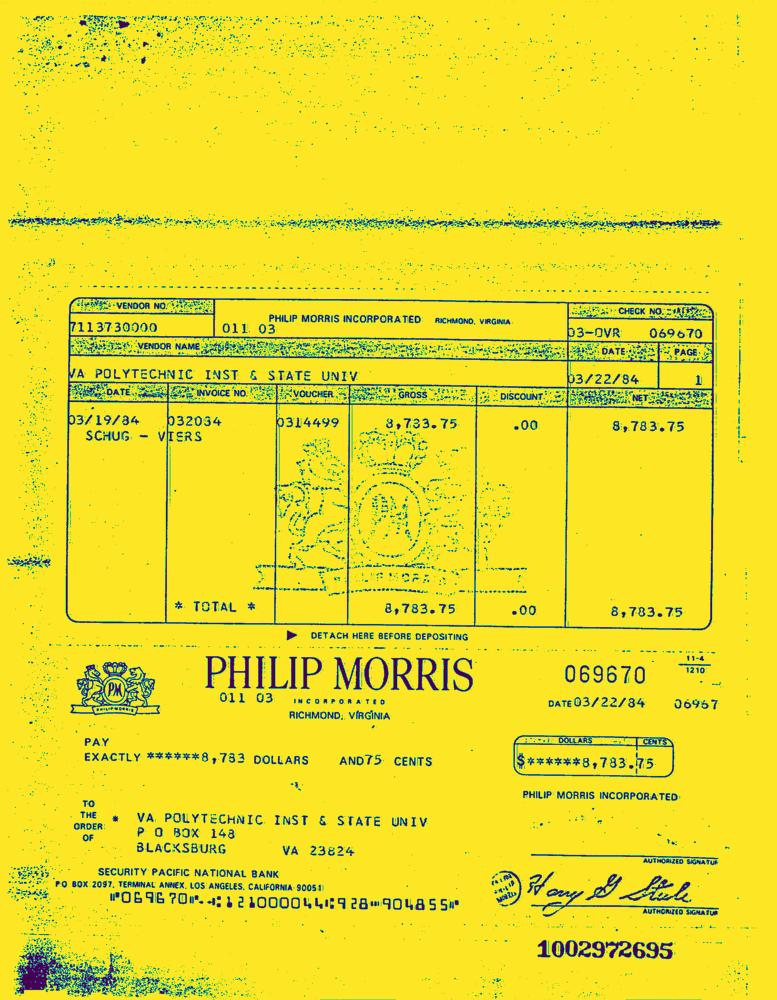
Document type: Invoice-Doc